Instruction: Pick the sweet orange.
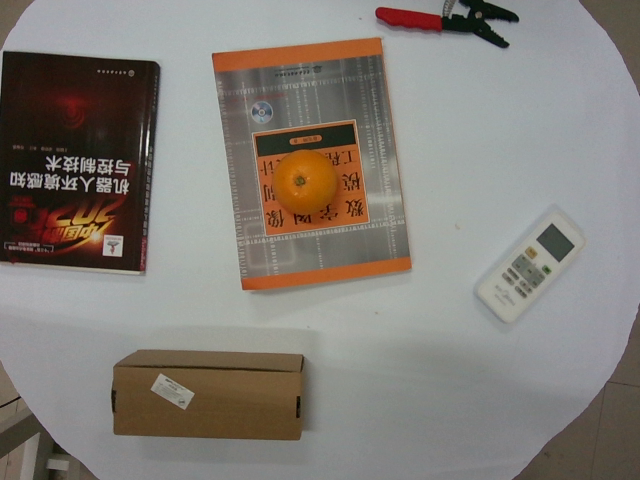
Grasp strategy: vertical